Question: What jurisdiction, city, or county is the document associated with?
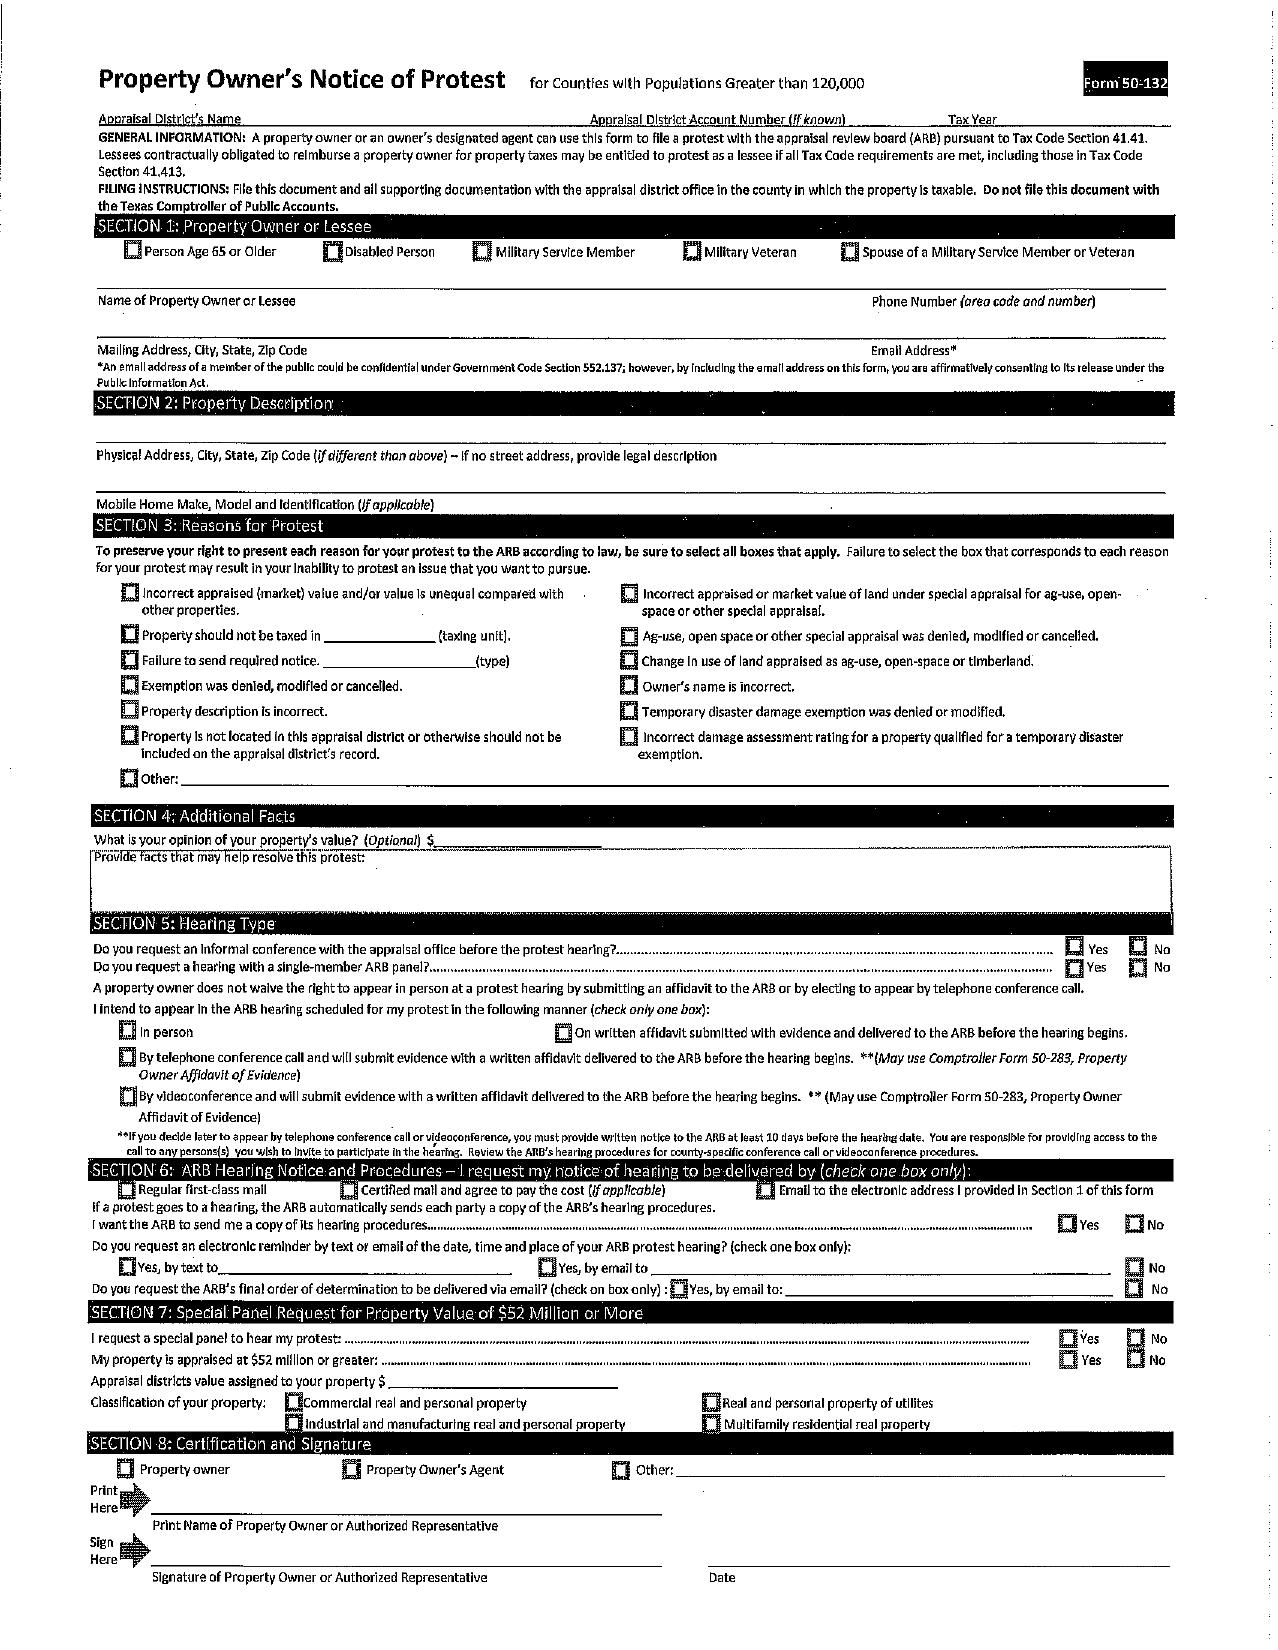
Answer: "Counties with Populations Greater than 120,000"